Question: How is the history relevant to the case?
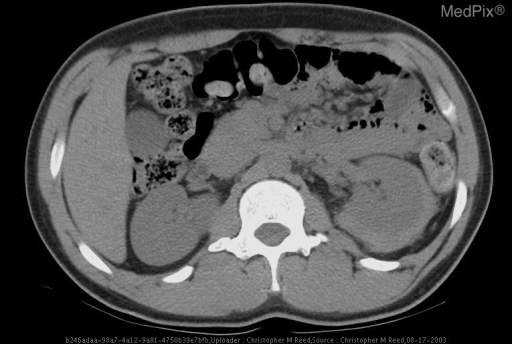
Answer: The patient's history of 22 year old male with nephrotic syndrome of undetermined etiology undergoing ultrasound guided percutaneous renal biopsy. is key in understanding the case.